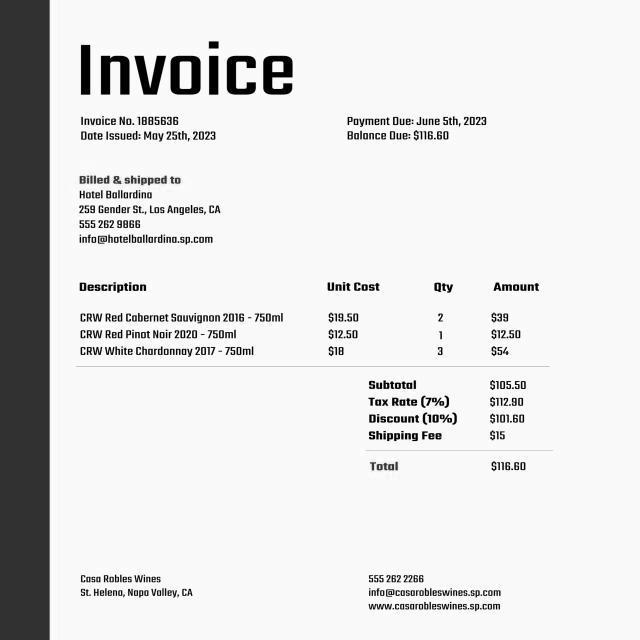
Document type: Invoice